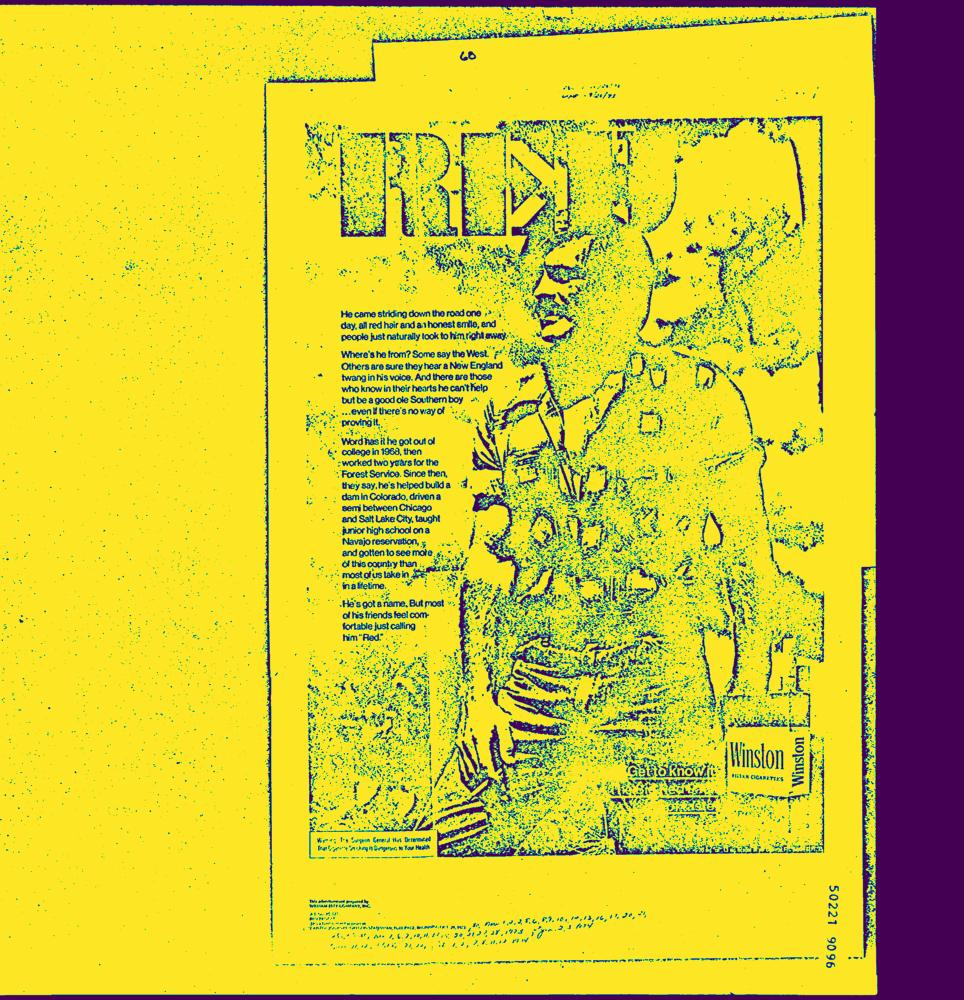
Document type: AD